Question: What tax district, tax-rate area, or tax area code is specified in the document?
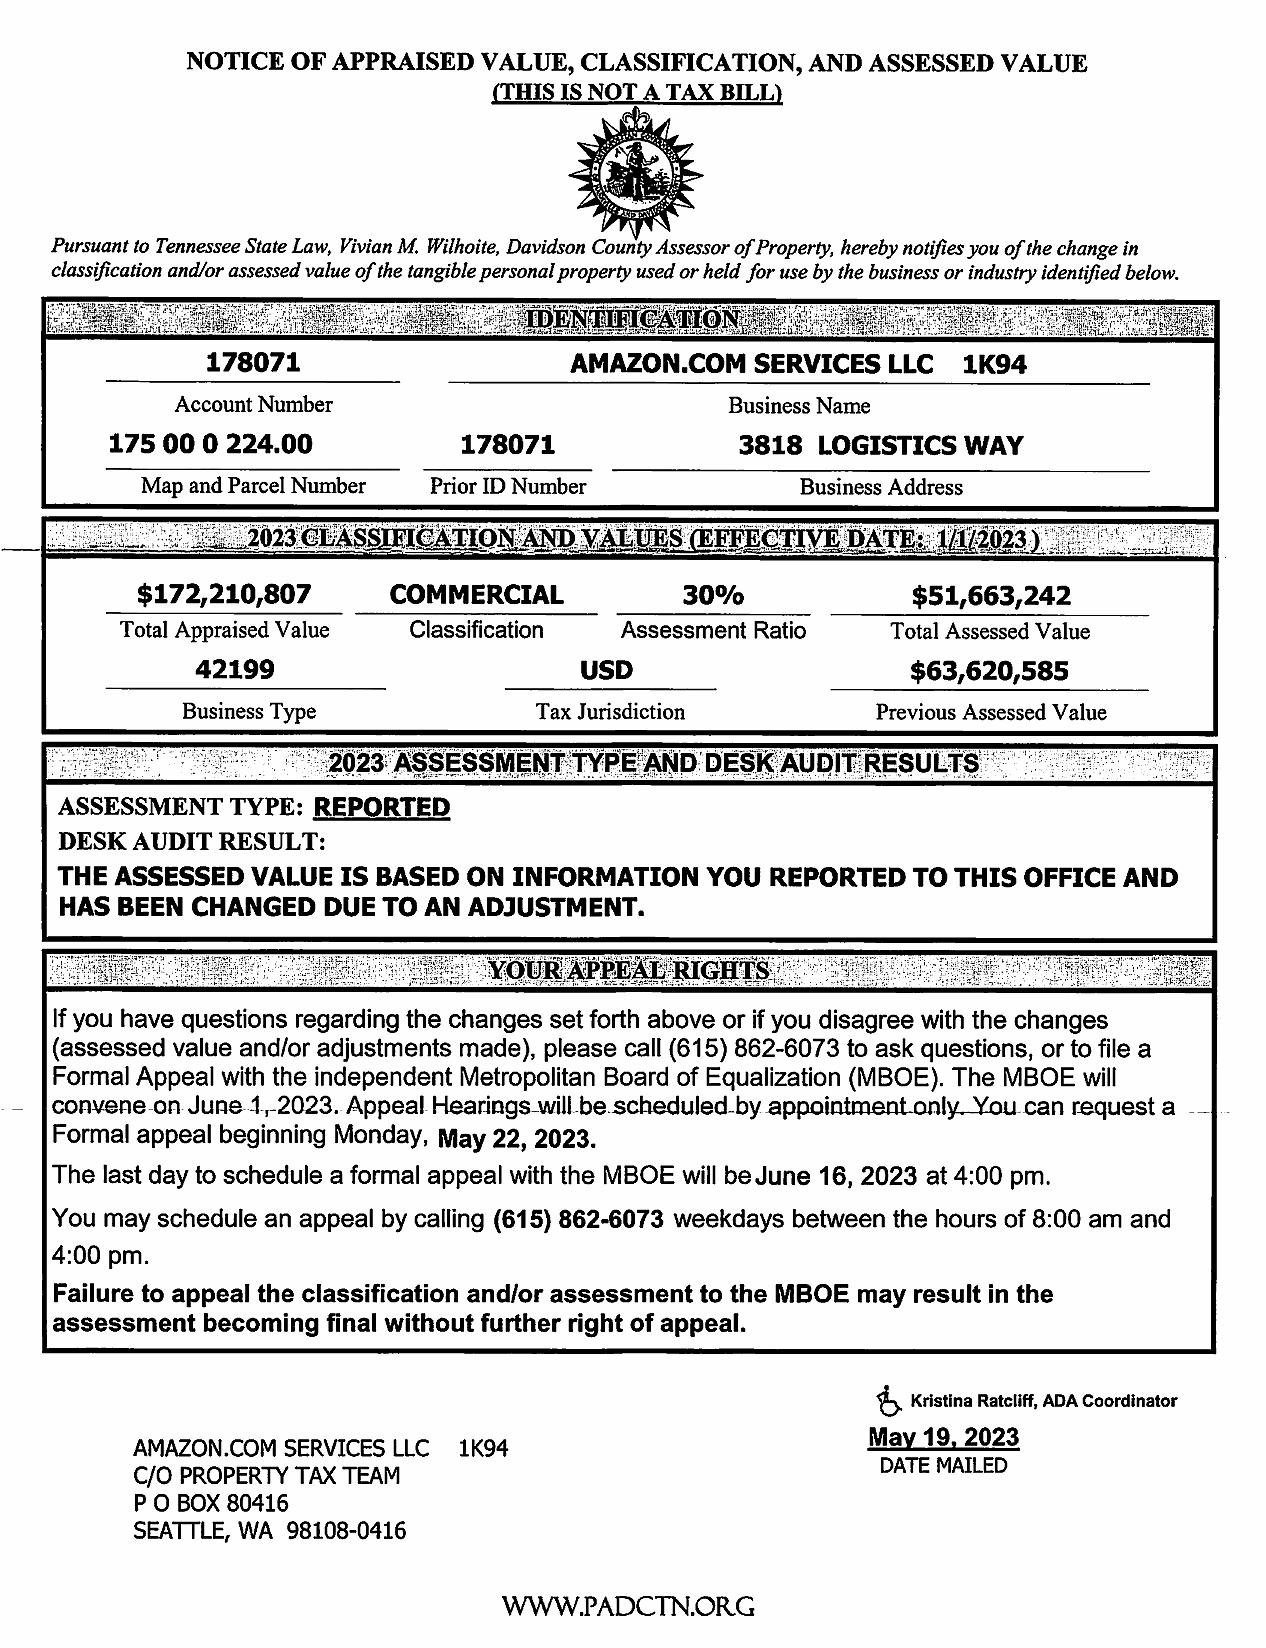
Answer: "USD"